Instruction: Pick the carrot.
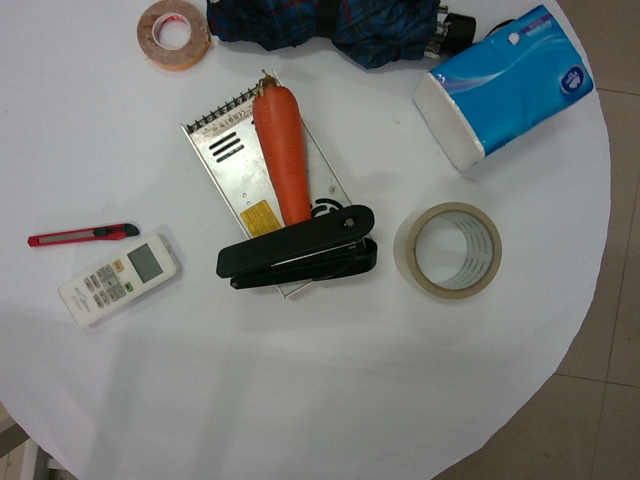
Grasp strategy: vertical